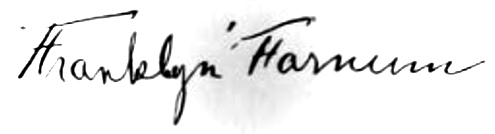
Signature of: franklyn farnum